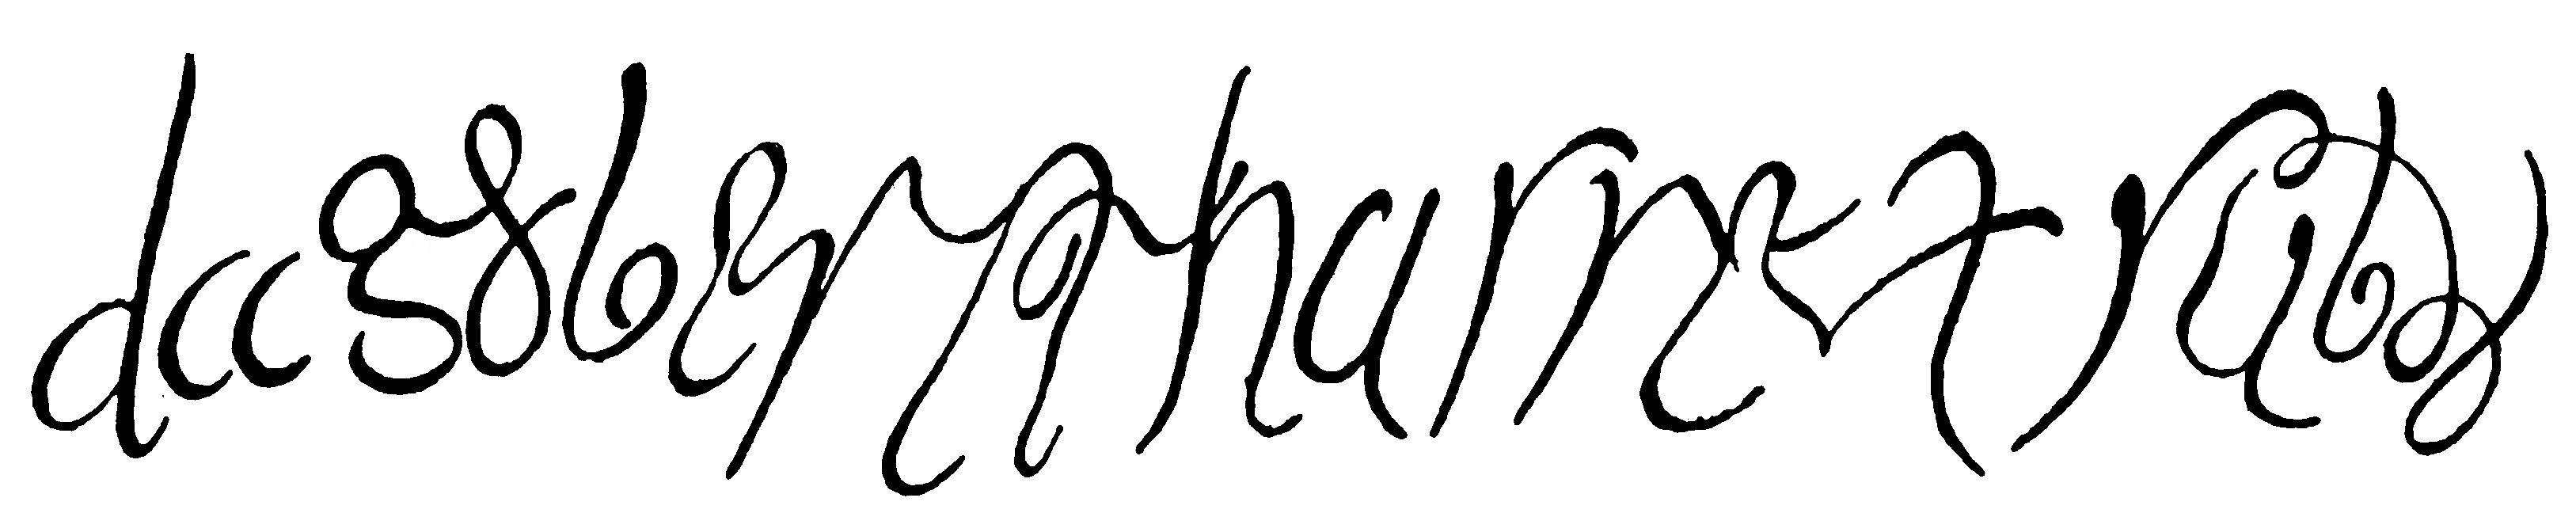
Signature of: dagobert i